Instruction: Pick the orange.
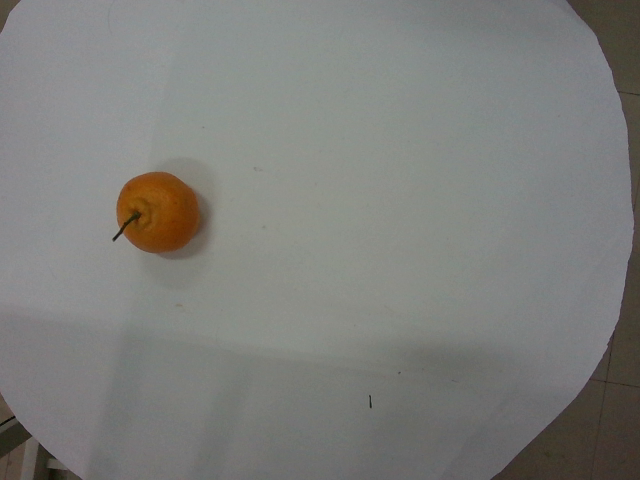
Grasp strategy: vertical